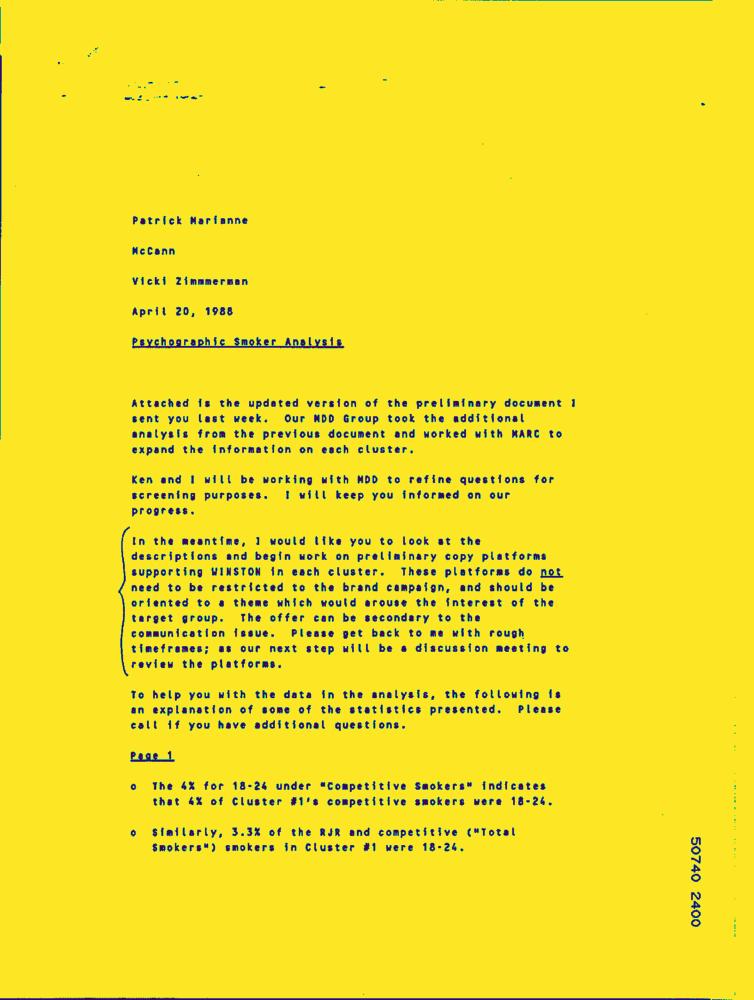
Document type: Letter-Doc